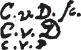
Signature of: cornelis van dalen ii